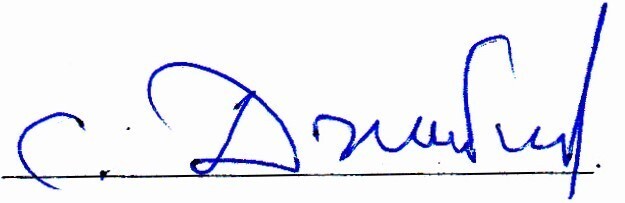
Signature of: stanislav dzhimbinov